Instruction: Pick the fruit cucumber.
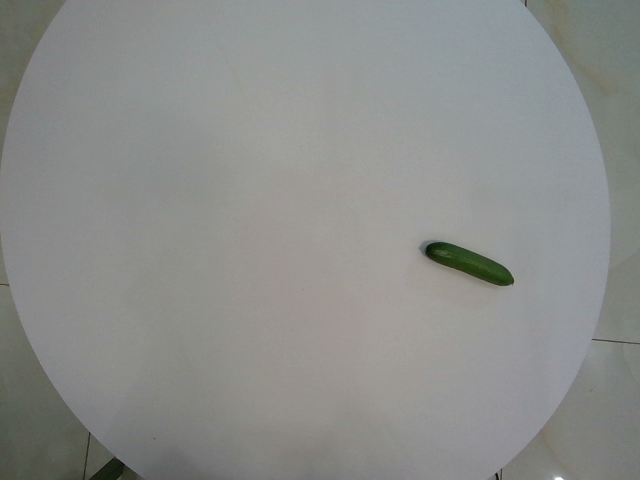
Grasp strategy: vertical